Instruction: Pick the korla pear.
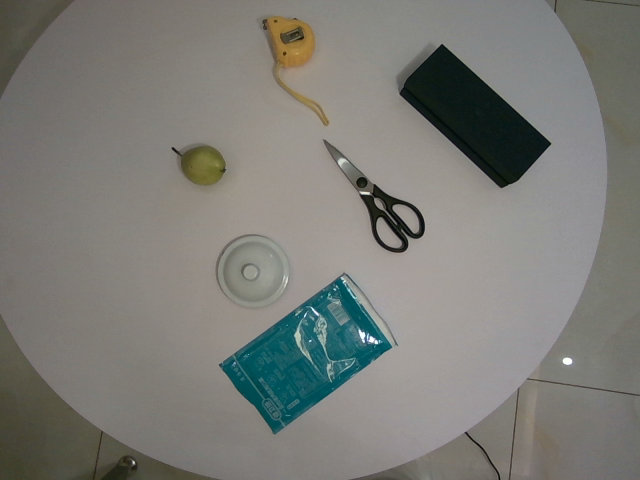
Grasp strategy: vertical